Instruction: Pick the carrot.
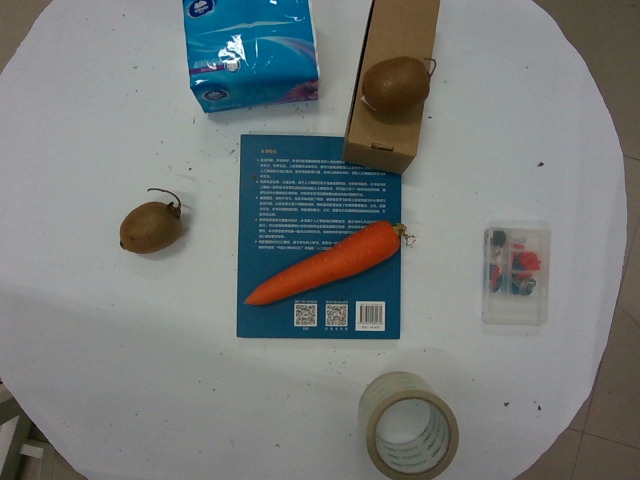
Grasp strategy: vertical